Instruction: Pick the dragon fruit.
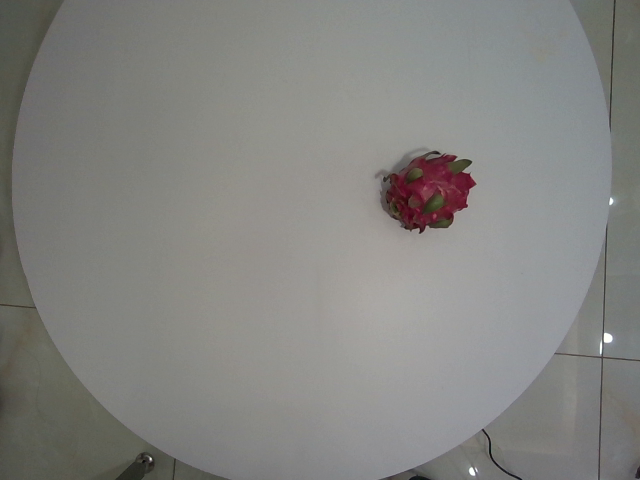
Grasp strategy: vertical